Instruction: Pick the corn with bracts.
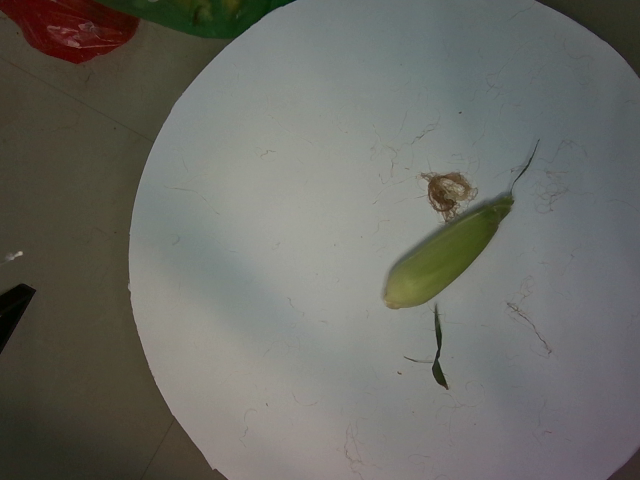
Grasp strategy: vertical